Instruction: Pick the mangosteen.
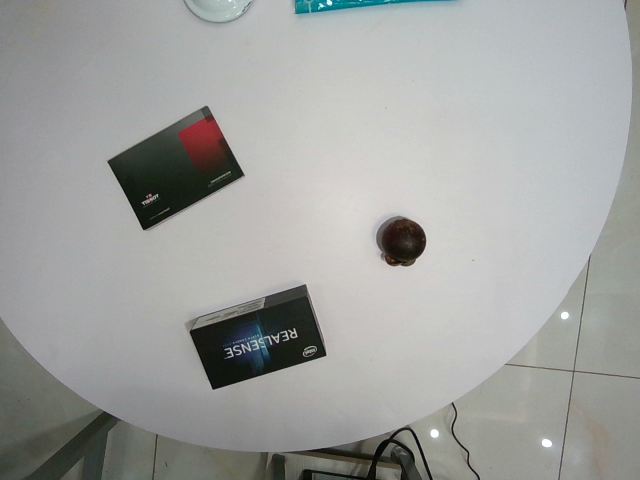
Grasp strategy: vertical